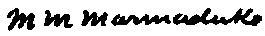
Signature of: meredith miles marmaduke